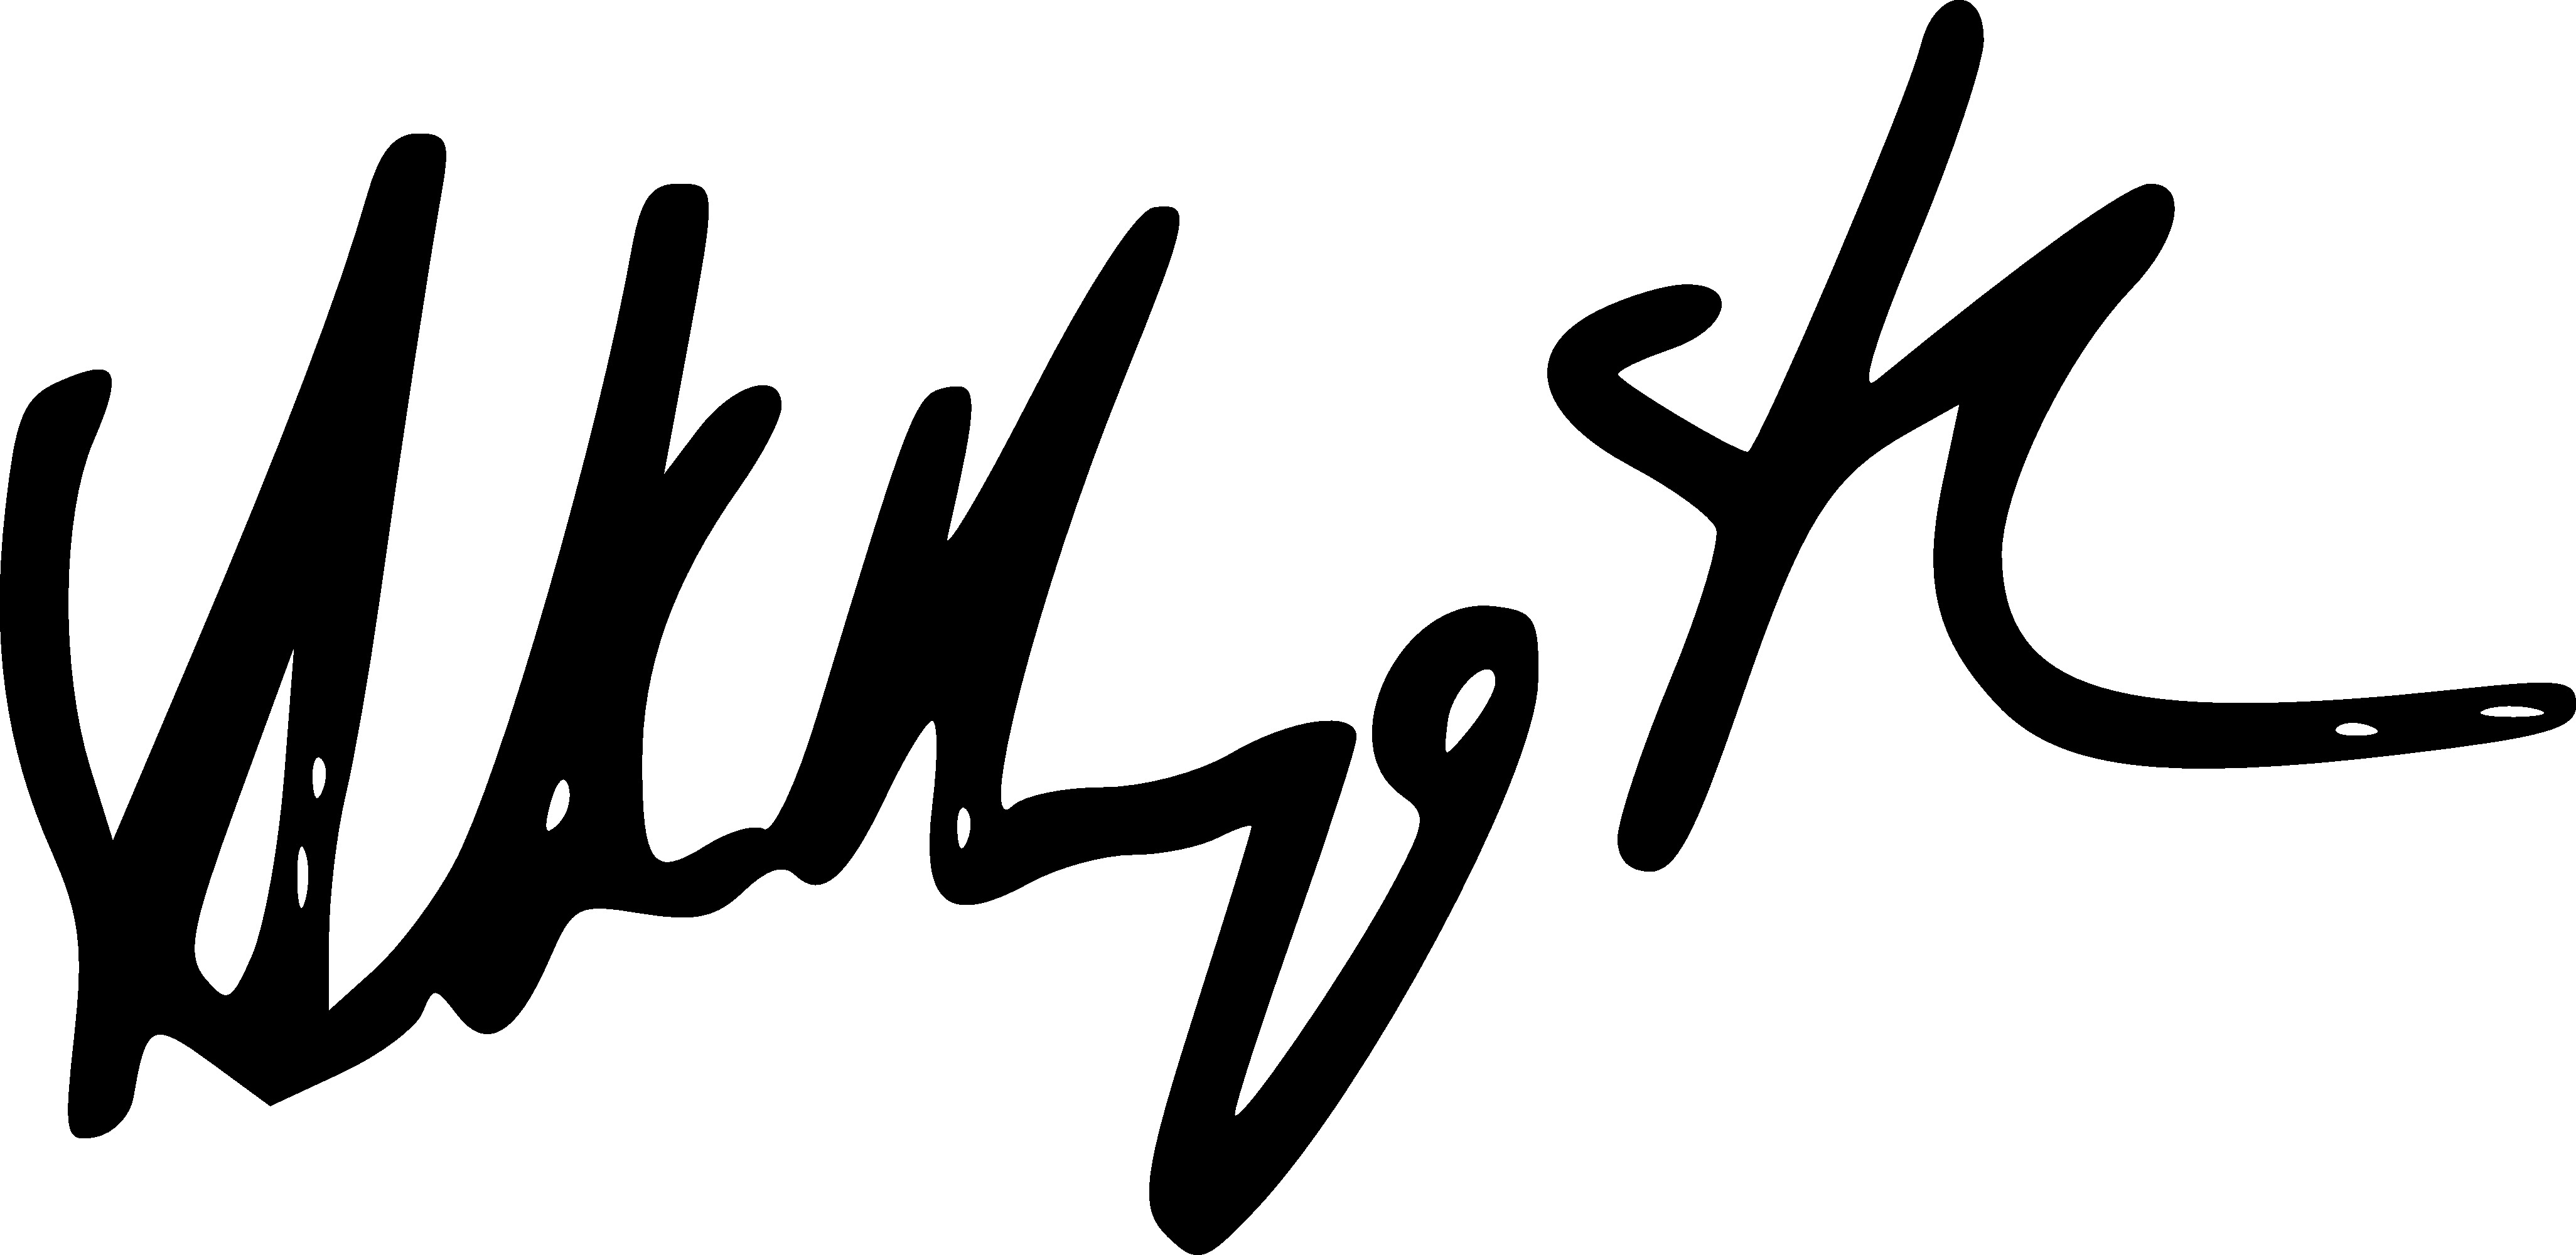
Signature of: akshay kumar